Question: What is the potential diagnosis?
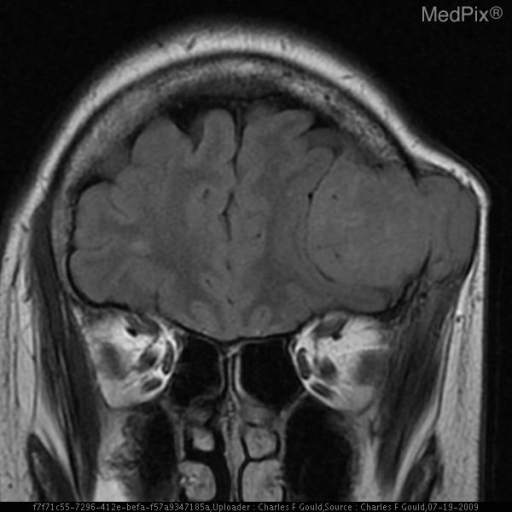
Answer: The possible diagnosis includes •  Surgical defect
•  Lytic metastasis
•  Hemangioma
•  Brown Tumor
•  Hemangiopericytoma
•  Meningioma (multiple or Meningiomatosis)
•  Multiple myeloma.